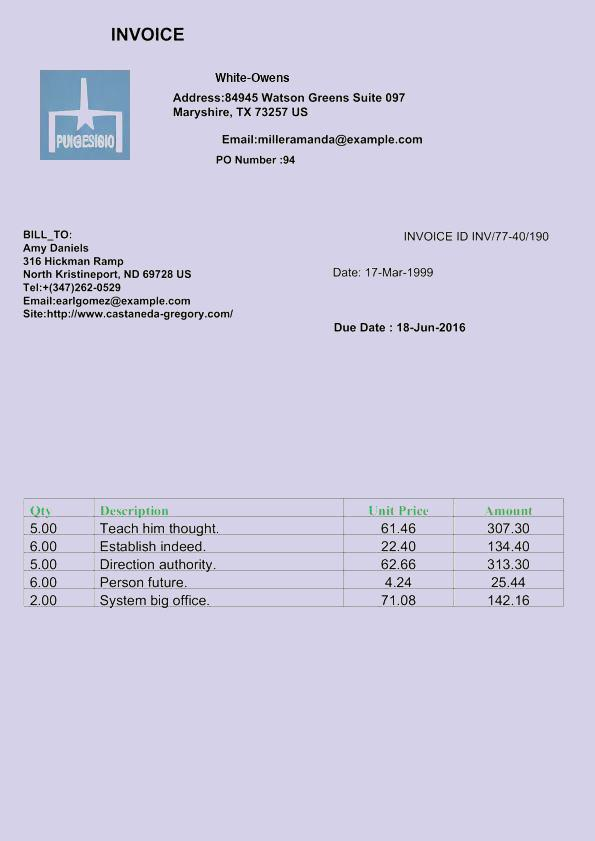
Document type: Invoice